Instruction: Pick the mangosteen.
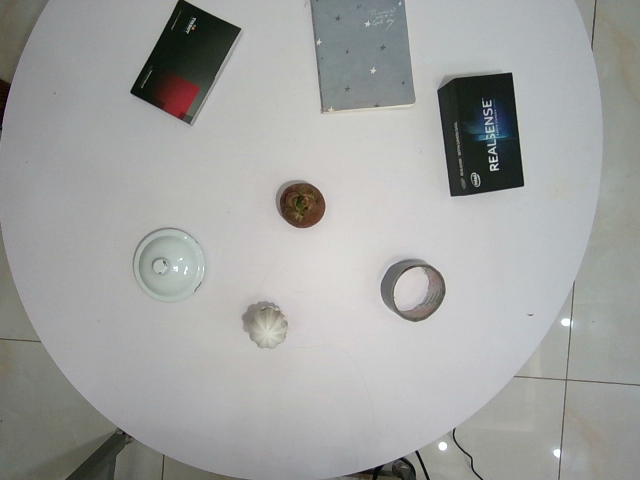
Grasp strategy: vertical